Question: Describe the condition in detail:
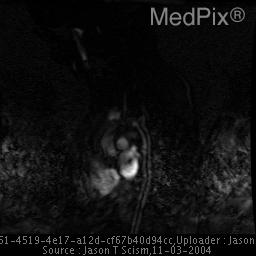
Answer: The disease is discussed as: The term coarctation is derived from the Latin word coarctation, meaning a drawing or pressing together. In medical terminology, coarctation refers to a localized narrowing of the lumen of a vessel producing an obstruction to flow.   Coarctation of the aorta typically occurs in the "juxta-ductal" part of the aorta, or the part near where the ductus arteriosus attaches near the aortic isthmus. Depending on the exact location of the constriction of the aorta, it can be classified as either preductal / isthmic (infantile) coarctation or postductal / juxtaductal (adult type) coarctation. The most frequently encountered type is the postductal / juxtaductal variety.  In the postductal type, the area of the coarctation is located at, or just distal to, the level of the left subclavian artery and ductus arteriosus and usually is short and discrete. In the rarer second type, (preductal, isthmic, or infantile) the area of narrowing usually lies proximal to the ductus arteriosus, somewhere between the left subclavian artery and the left carotid artery. Preductal coarctation is associated with an increased incidence of cardiac defects, and as preductal coarctations do not significantly alter normal fetal blood flow patterns, no collaterals form in utero hence they are typically not seen later in life. Several surgical methods of repair are employed, including end-to-end reanastomosis, subclavian flap aortoplasty, prosthetic patch onlay grafts, and interposition grafts.    Usually, the presence of coarctation alone is indication for an operation. Several techniques are currently used to repair coarctation of the aorta and the method of repair employed is usually tailored specifically to each patient.  Follow-up for these patients depends upon the clinical response to the intervention. The most common complications after coarctation repair are late restenosis and aneurysm formation at the repair site. One of the most common methods of repair of coarctation of the aorta is resection of the involved segment with end-to-end reanastomosis.  Some of the benefits of this particular technique include avoidance of prosthetic materials, excision of ductal tissue, preservation of the left subclavian artery, and relief of left ventricular outflow obstruction.  The current trend in management is to attempt a corrective surgery in neonates and to try transcatheter balloon dilation before surgery in older children and adults. Recently, treatment of aortic coarctation by percutatious catheter interventions has become more widespread, using both balloon dilation and primary stent implantation techniques. These techniques were first regarded mainly as a procedure for the treatment of recurrent coarctation. However, they have gained more widespread acceptance as a procedure for both the unoperated lesions and the recurrent coarctation / restenosis at the site of the procedure. Restenosis is a common complication and is often associated with post stenotic aneurismal dilatation. Follow-up imaging to assess for post surgical success and assessment of potential late complications can be accomplished using various modalities.  Adequate visualization of the entire arch is needed.  Angiography remain the gold standard, however noninvasive imaging with magnetic resonance imaging (MRI) and magnetic resonance angiography (MRA) is becoming more popular.